Question: How is the history relevant to the case?
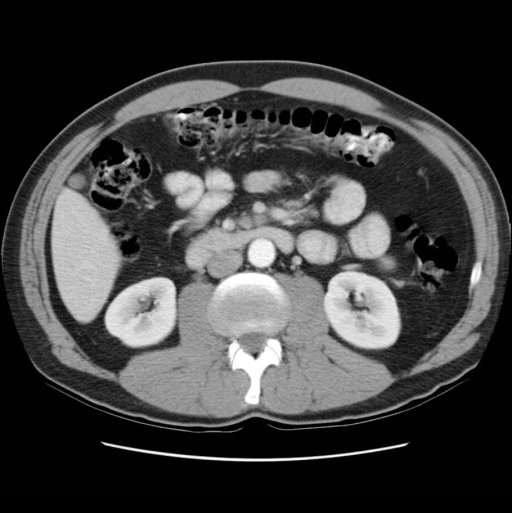
Answer: The patient's history of 47 year old, with 12 day hx of steadily worsening, crampy abdominal pain.  Pt reported experiencing sudden onset of pain on the morning of 01 Jan and worsening over the course of day.  Pt presented to local ED and underwent CT and US (both negative), was diagnosed with viral vs bacterial gastroenteritits, and released.  Pt and family returned to his geographical home, however the pain did not subside, and pt presented to the local hospital 2 days later (9 days prior to current presentation).  Pt was seen in the family health clinic and was referred to GI for workup and treatment for gastric ulcer.  He was started on prevacid and zantac, and sent home.  H pylori test at that time was negative.  The pain did not improve over the course of the next several days, and steadily worsened.  He stated that eating made it worse, and that curling into a fetal position helped.  On the morning of 13 Jan he presented to the ED again, stating that the pain peaked the night before, and the pain is as low as it has been in days.  Negative nausea or vomiting.  + fever and chills on initial presentation 01Jan, however currently afebrile. is key in understanding the case.